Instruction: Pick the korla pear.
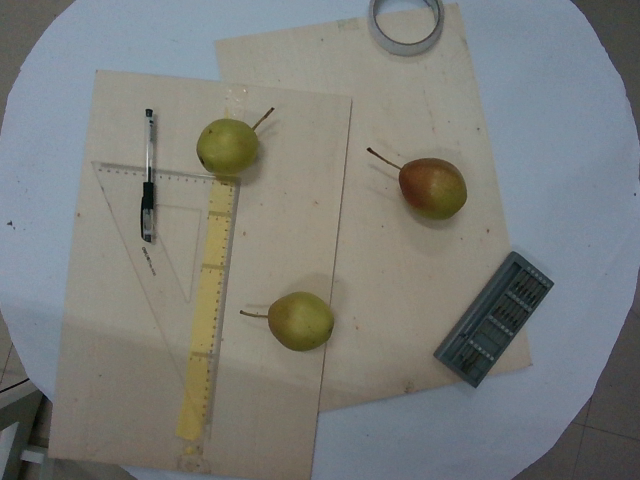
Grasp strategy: vertical